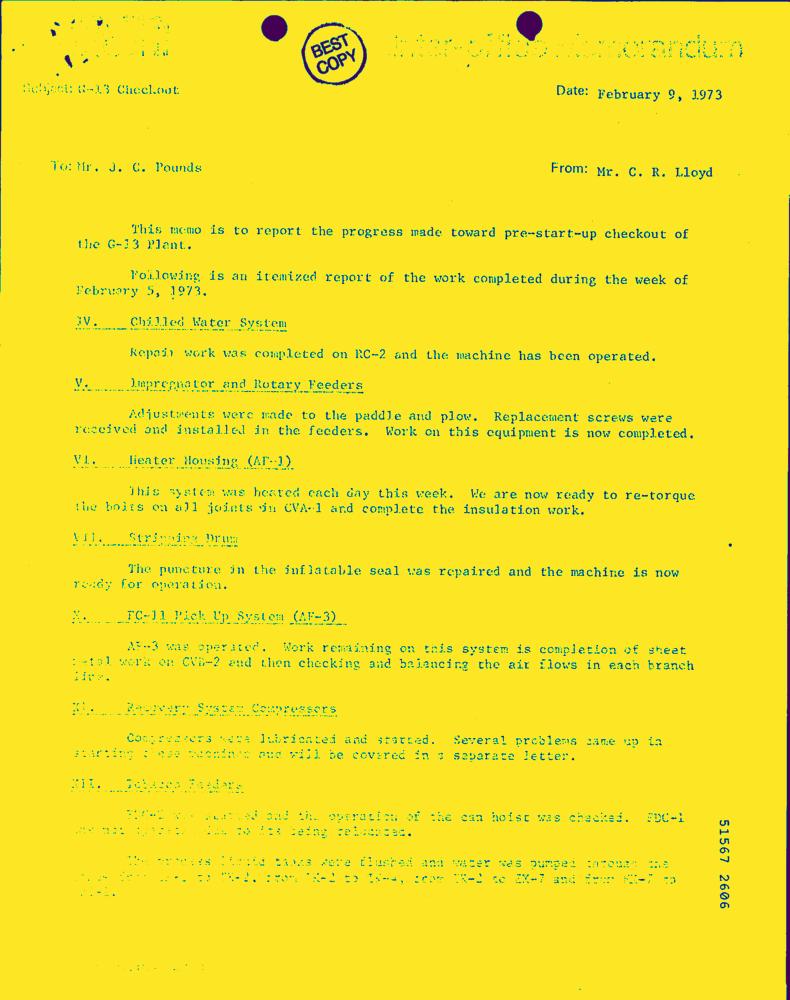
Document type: Letter-Doc